Question: What is the potential diagnosis?
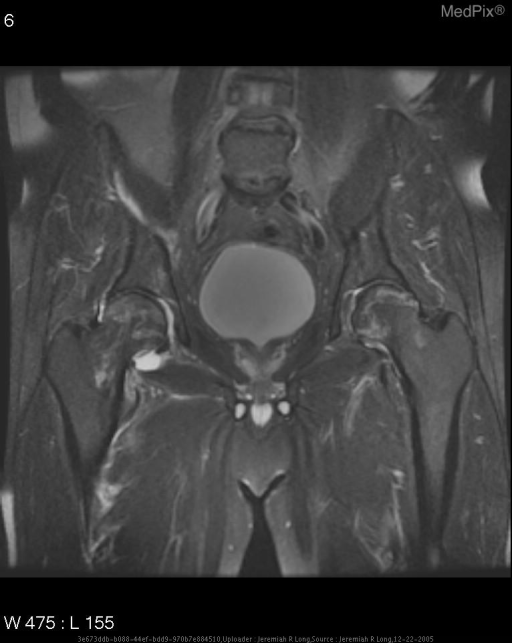
Answer: The possible diagnosis includes Avascular necrosis of the femoral heads..